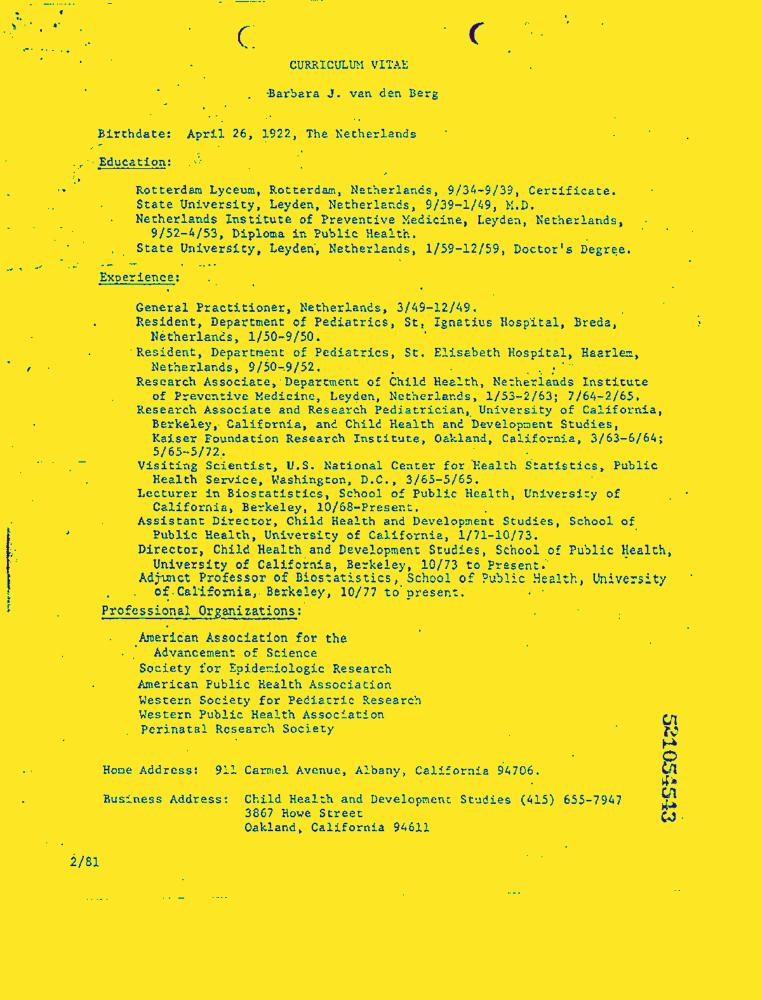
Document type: Resume-Doc